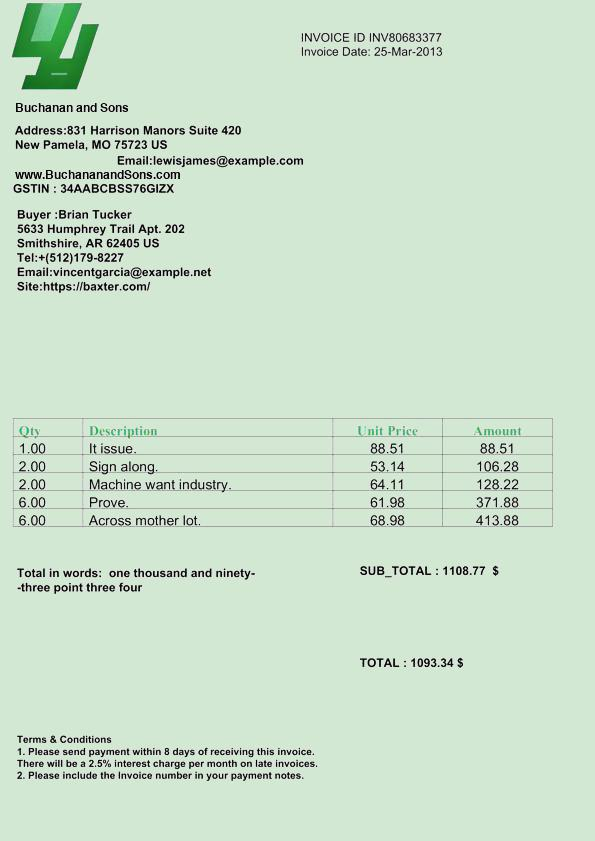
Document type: Invoice